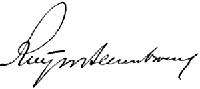
Signature of: charles ruijs de beerenbrouck